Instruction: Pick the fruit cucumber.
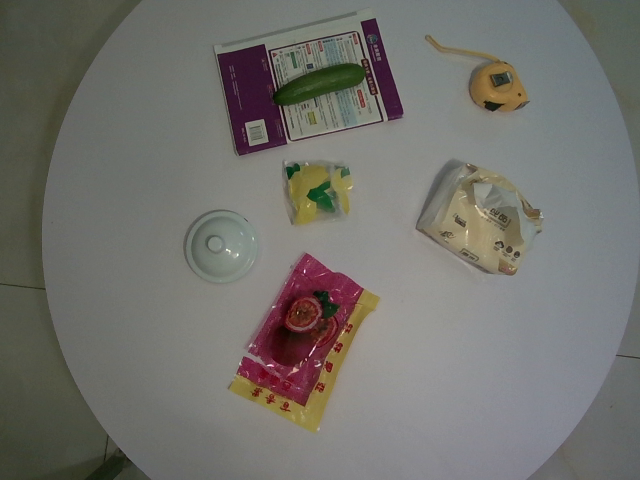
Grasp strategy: vertical